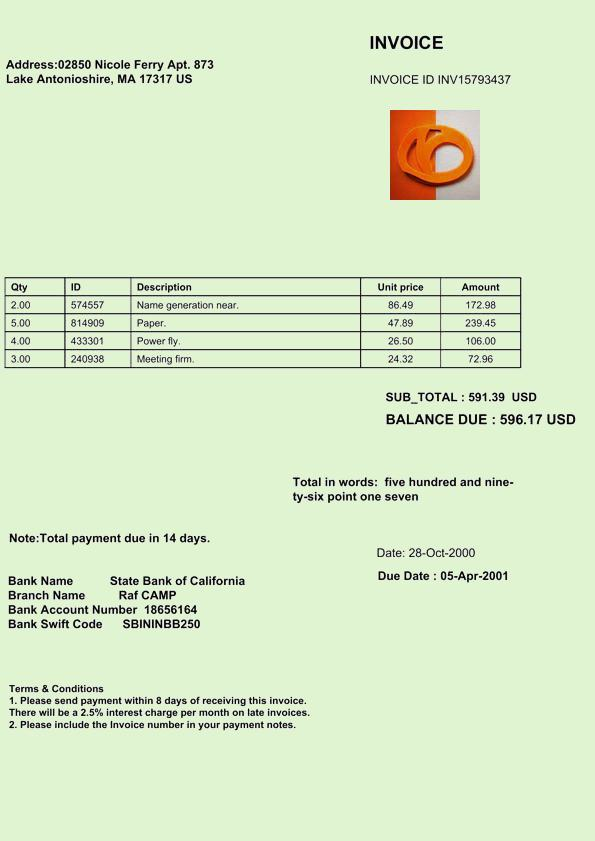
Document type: Invoice